Question: What appears to be the issue?
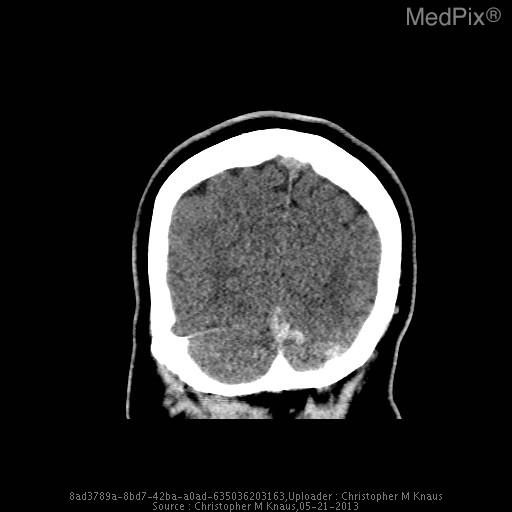
Answer: The findings suggest The vein of Galen, straight sinus, and dominant left transverse venous dural sinus are particularly hyperattenuating, and apparently prominent in caliber.

The superior sagittal sinus is notably less hyperattenuating and is normal in appearance.  The right transverse dural venous sinus is hypoplastic.

Gray/white matter discrimination is preserved.  There is no evidence for infarction or intracranial hemorrhage.  There are no brain masses or mass effect.  There is no hydrocephalus.

The skull is intact.  The partially imaged aerated portions of the skull base are free of significant effusions..

Impression: The vein of Galen, straight sinus, and dominant left transverse venous dural sinus are all particularly hyperattenuating and apparently prominent in caliber, all very concerning for thrombosis.. The vein of Galen, straight sinus, and dominant left transverse
venous dural sinus are all particularly hyperattenuating and apparently prominent in caliber.. The patient might have a history of 17 yo girl presents with left sided facial weakness and numbness and the worst headache of her life that is rated 10/10.  The headache has been progressive for about 24 hours.  She has a history of migraine, but the patient states that her current headache does not feel like her typical migraine headache..